Identify and extract the amount in words, amount in numbers, payee name, cheque date, and bank name from the image.
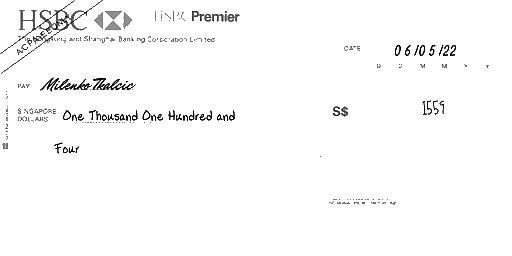
amt_in_words: One Thousand One Hundred and Four
amt_in_figures: 1559
payee_name: Milenko Tkalcic
bank_name: HSBC
cheque_date: 06/05/22